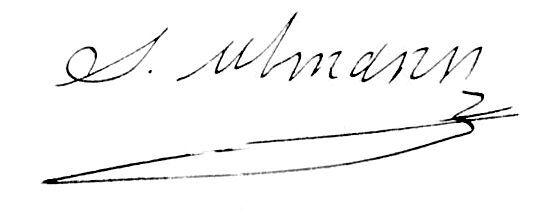
Signature of: salomon ulmann